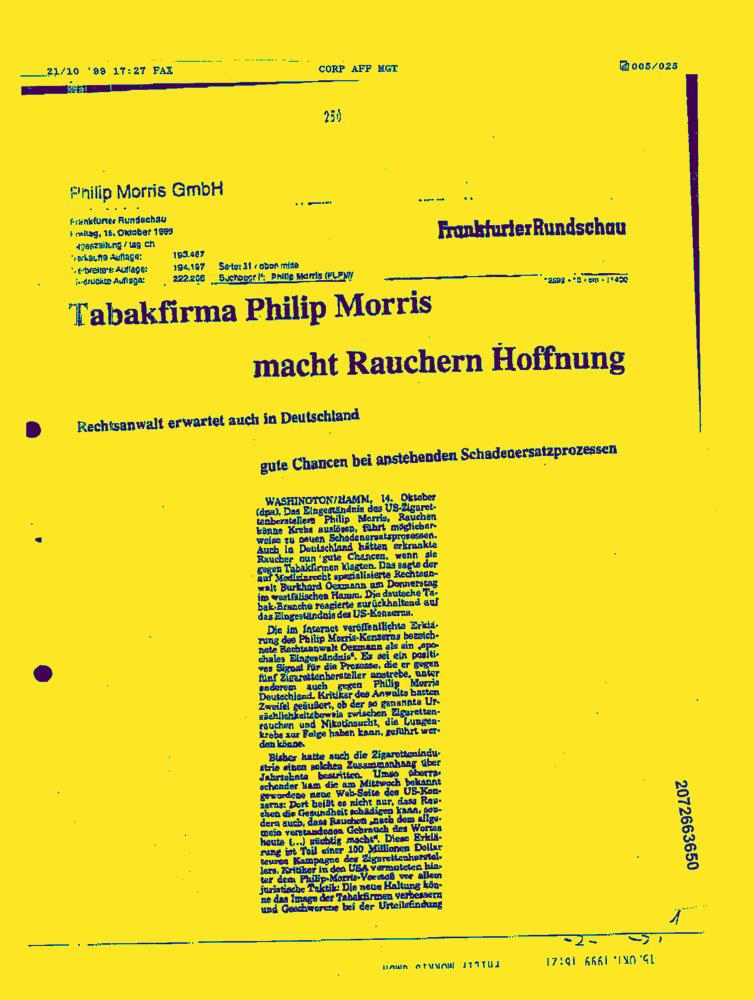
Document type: News-Article